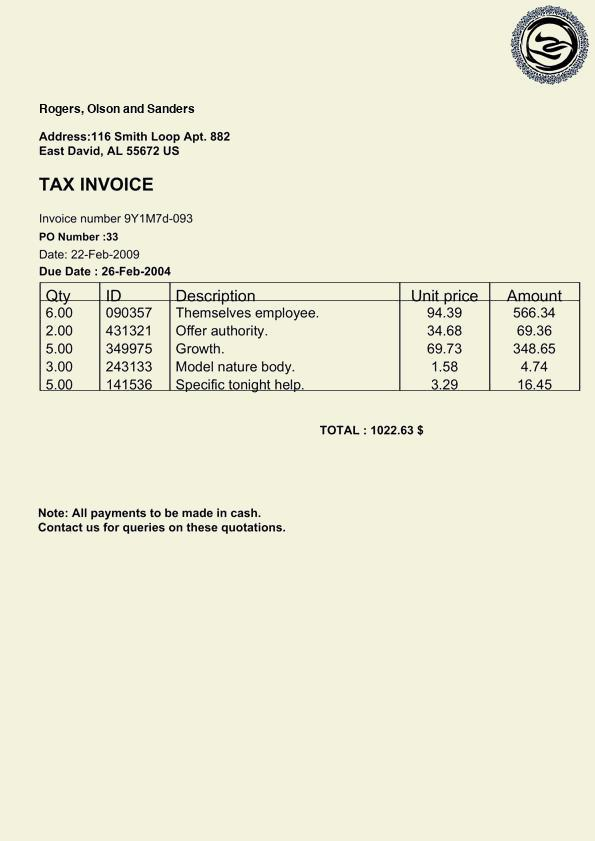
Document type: Invoice